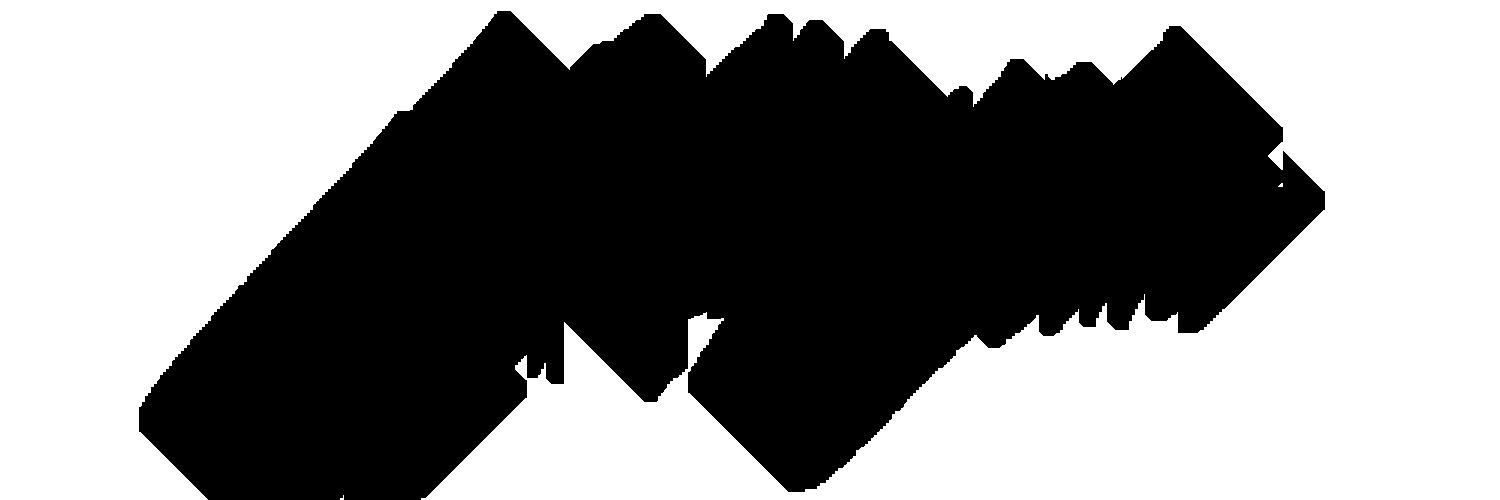
Signature of: clement xiii